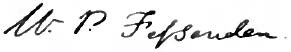
Signature of: william p fessenden